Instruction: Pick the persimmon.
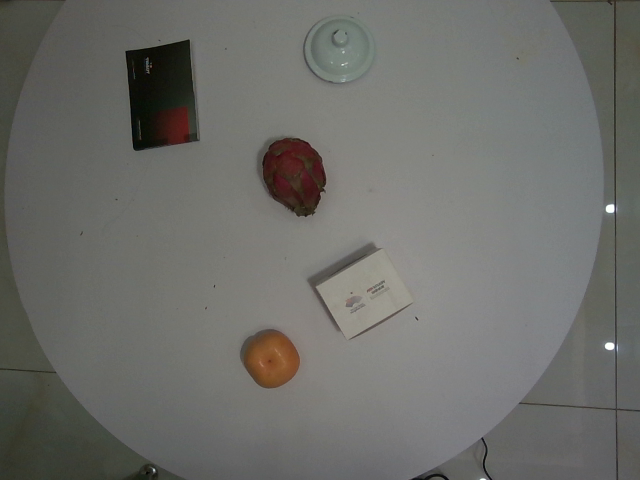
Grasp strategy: vertical